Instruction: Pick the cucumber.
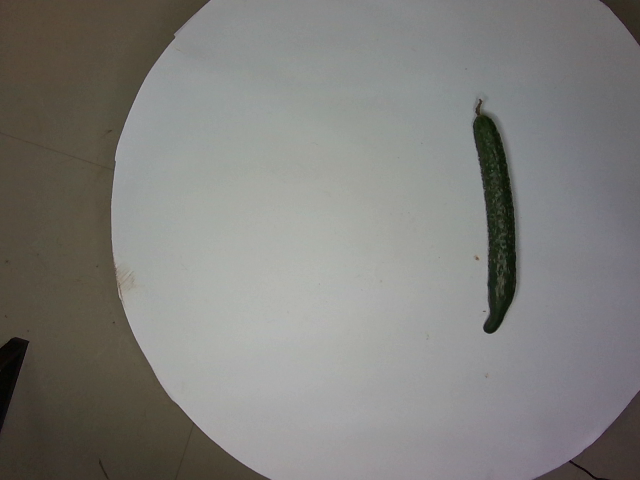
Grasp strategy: vertical